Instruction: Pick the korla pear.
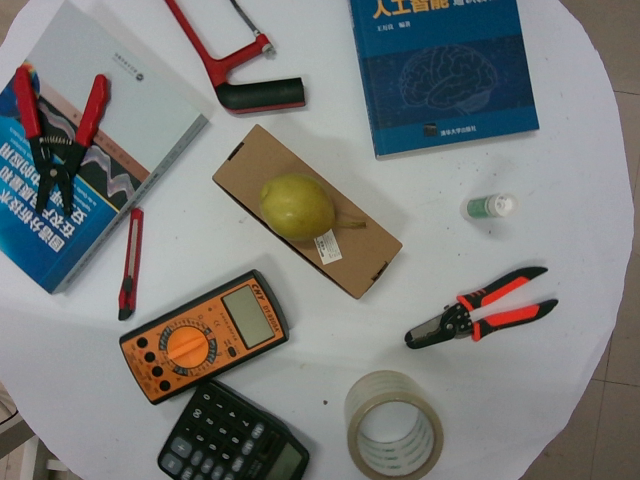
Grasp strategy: vertical